Question: How does the patient history play a role?
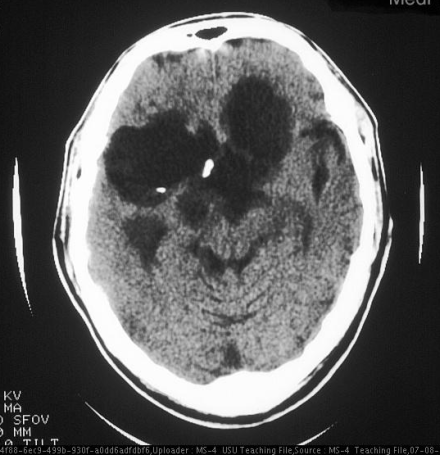
Answer: The patient's history of This 47 year old man had a history of organic brain syndrome and blindness in the left eye for one year. He presented to the emergency department following the new onset of a seizure. He had headaches, weakness or sensory abnormalities. is key in understanding the case.